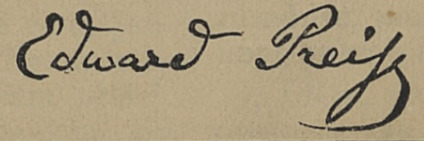
Signature of: eduard preiss